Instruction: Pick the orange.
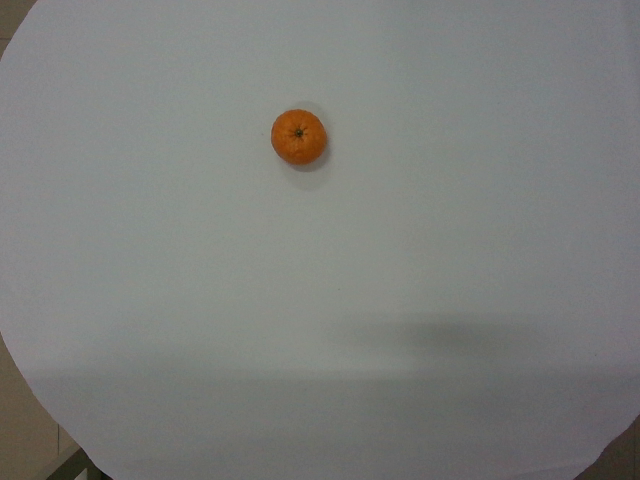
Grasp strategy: vertical